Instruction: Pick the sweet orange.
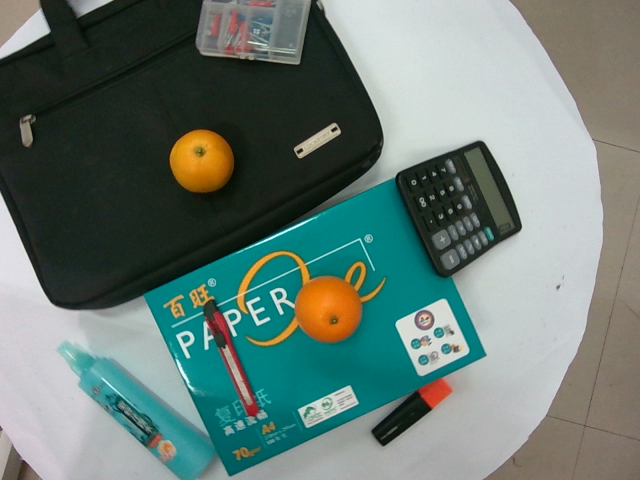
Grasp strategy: vertical